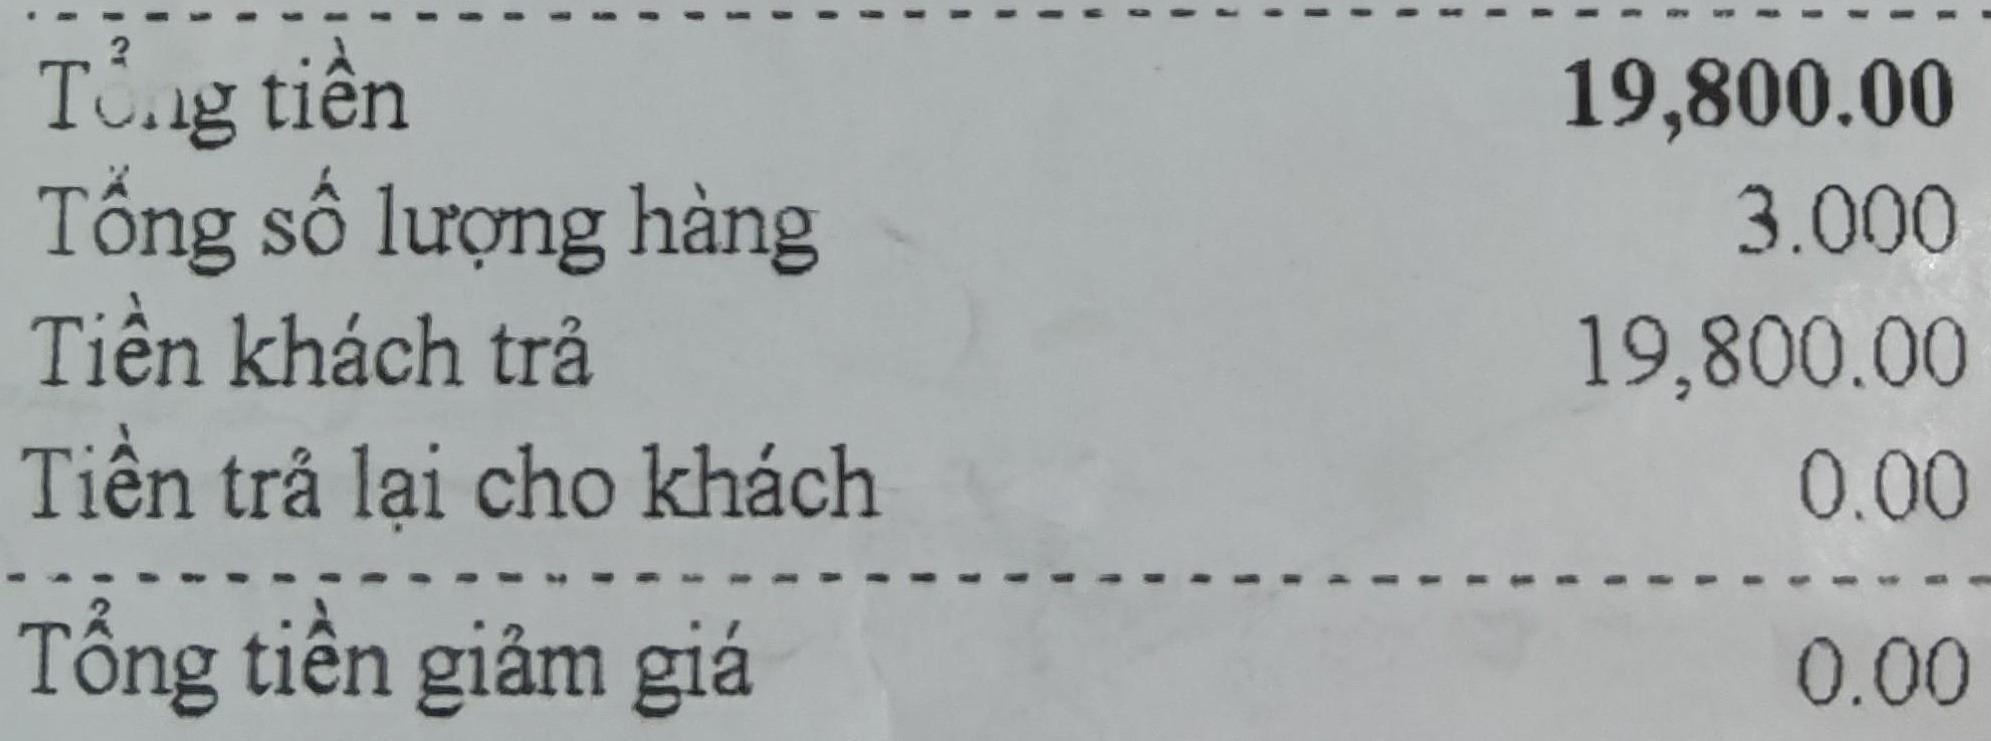
Tổng tiền 19,800.00
Tổng số lượng hàng 3.000
Tiền khách trả 19,800.00
Tiền trả lại cho khách 0.00
Tổng tiền giảm giá 0.00